Question: What are the imaging findings?
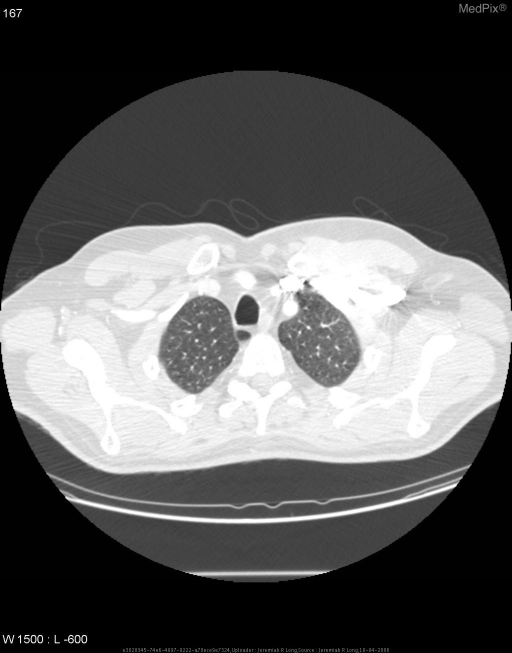
Answer: The imaging shows Contrast enhanced axial images (in lung windows) of the upper lungs demonstrates a pleural invagination from the right apex investing the azygous vein. Contrast enhanced axial images (in lung windows) of the upper lungs demonstrates a pleural invagination from the right apex investing the azygous vein..